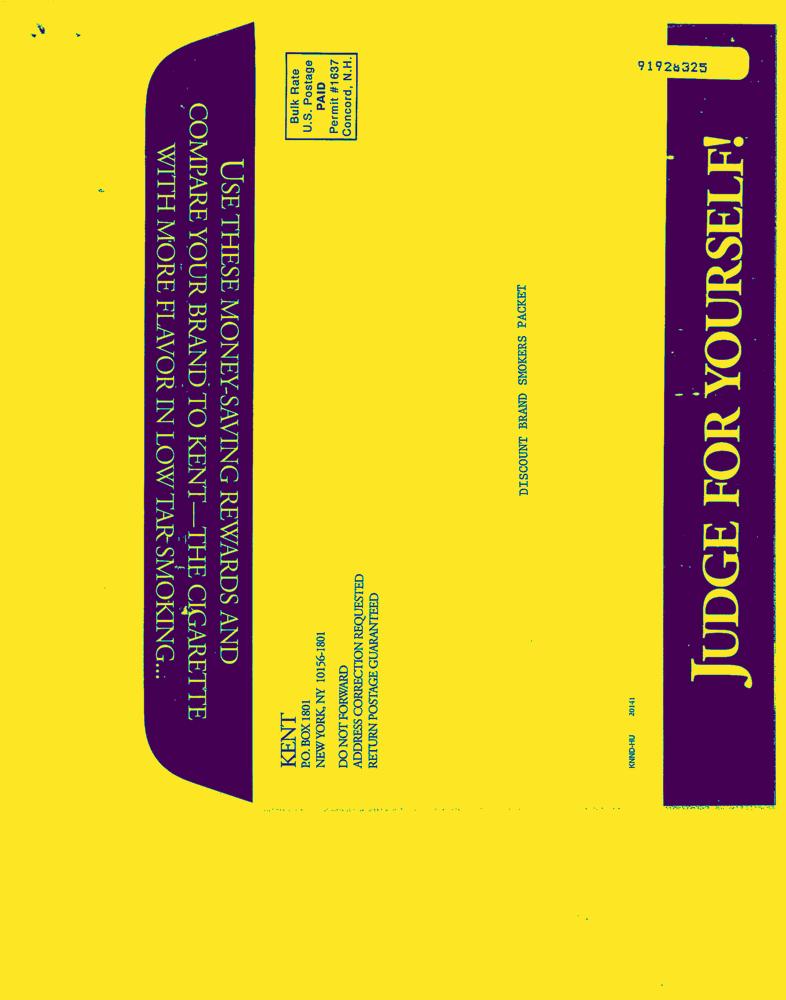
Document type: AD